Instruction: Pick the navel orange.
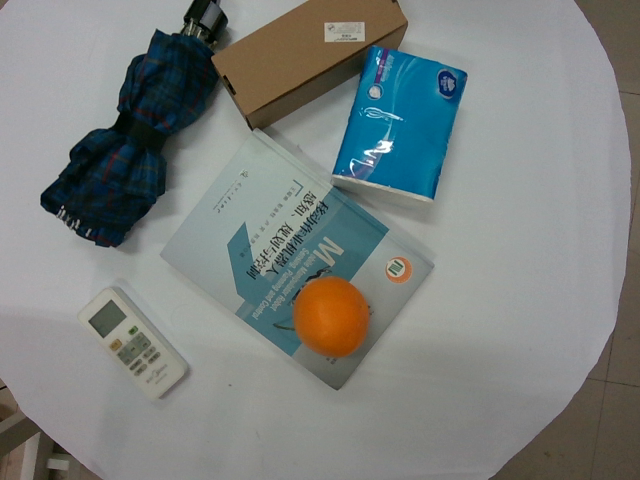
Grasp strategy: vertical